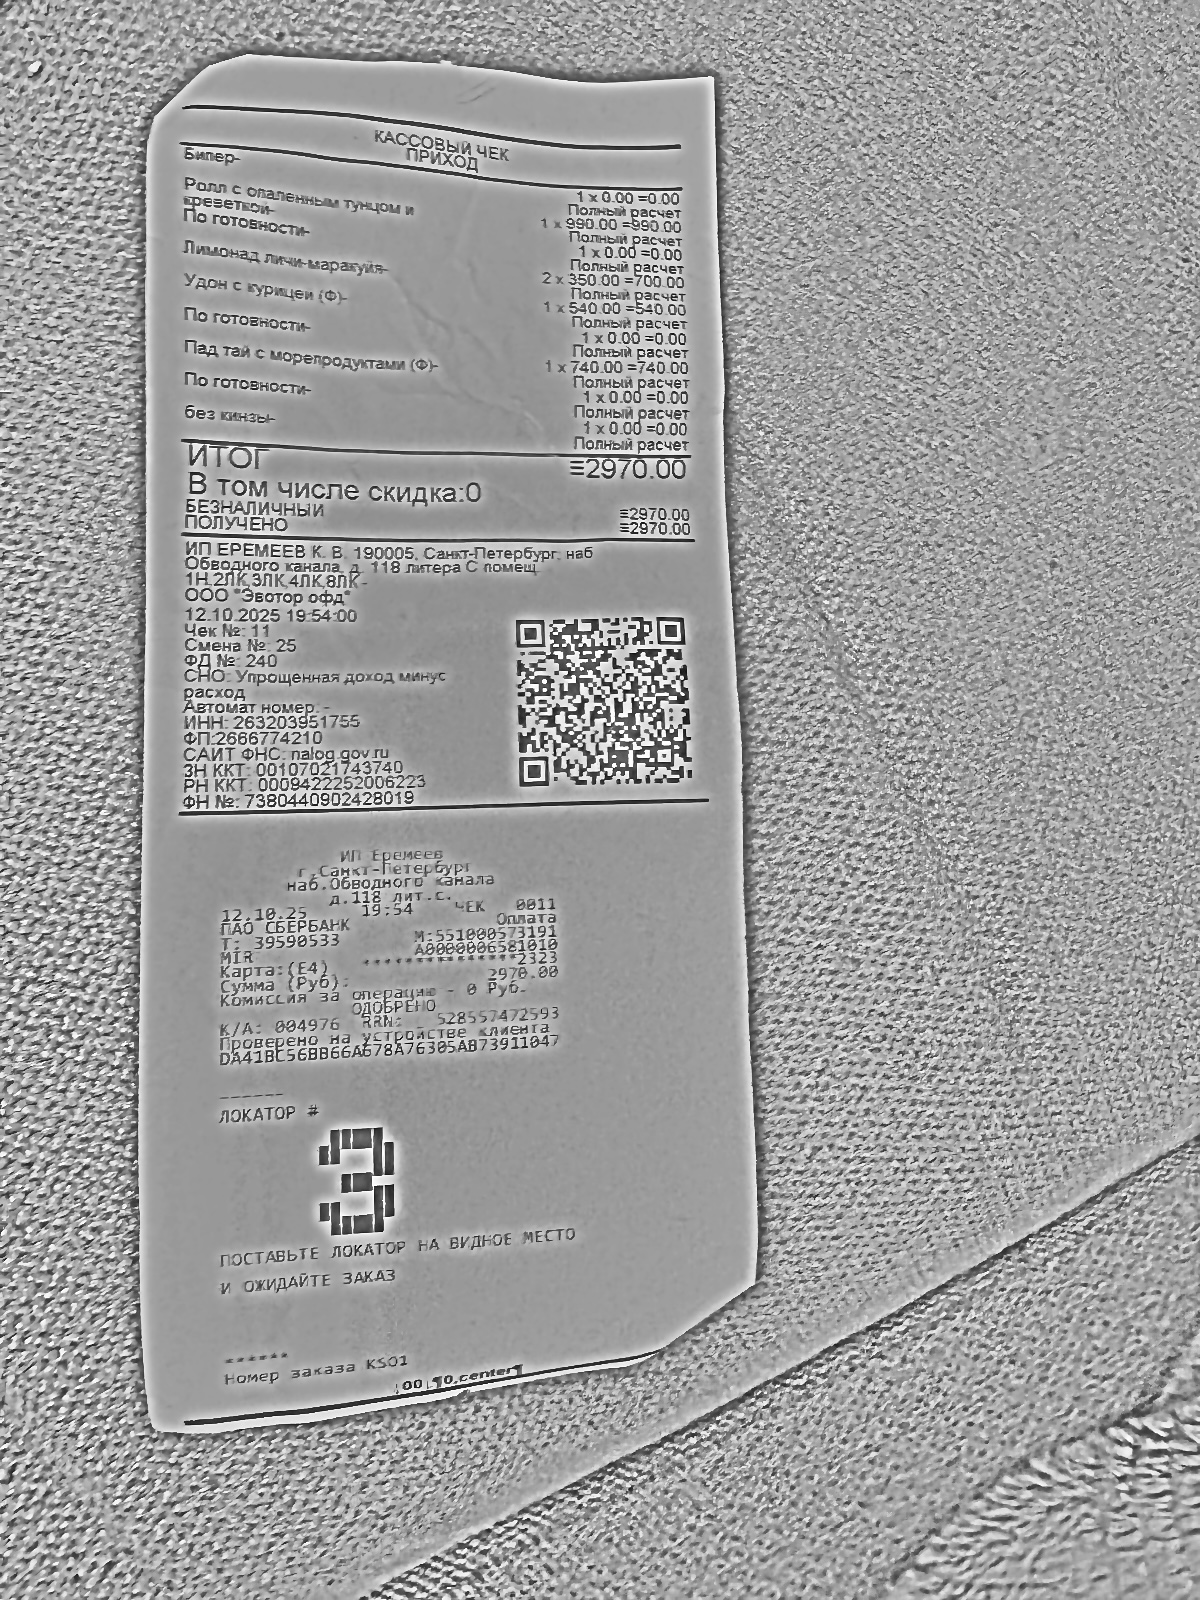
Продавец: ИП ЕРЕМЕЕВ К.В.
ИНН: 263203951755
Дата: 12.10.2025
Товары: Бипер-; Ролл с опаленным тунцом и креветкой-; По готовности-; Лимонад личи-маракуйя-; Удон с курицей (Ф)-; По готовности-; Пад тай с морепродуктами (Ф)-; По готовности-; без кинзы-
Количество: 1; 1; 1; 2; 1; 1; 1; 1; 1
Цена: 0.00; 990.00; 0.00; 350.00; 540.00; 0.00; 740.00; 0.00; 0.00
Сумма: 0.00; 990.00; 0.00; 700.00; 540.00; 0.00; 740.00; 0.00; 0.00
Итого: 2970.00